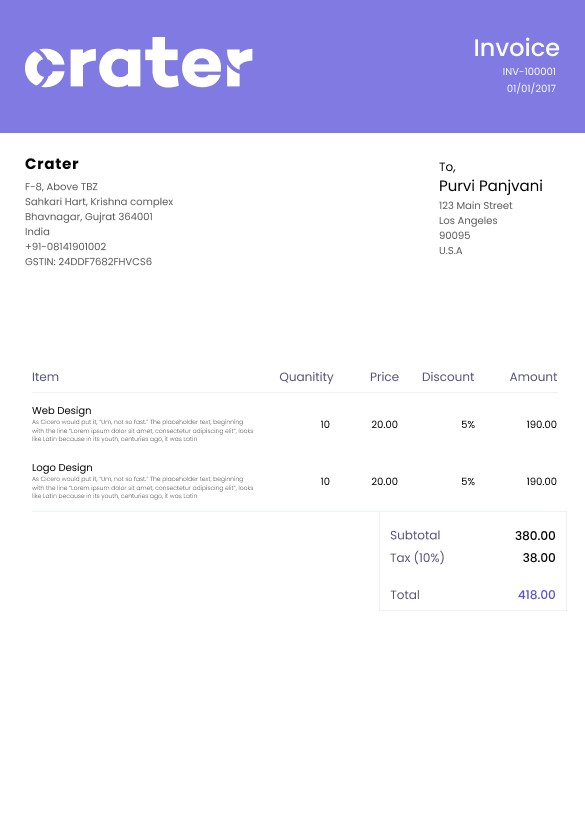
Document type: Invoice